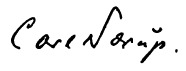
Signature of: carl nærup